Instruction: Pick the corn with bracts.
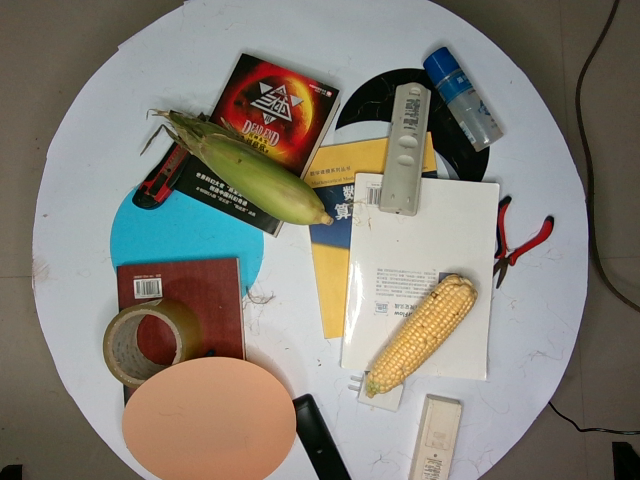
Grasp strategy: vertical